Question: What type of tax is indicated in the document, personal property or real estate?
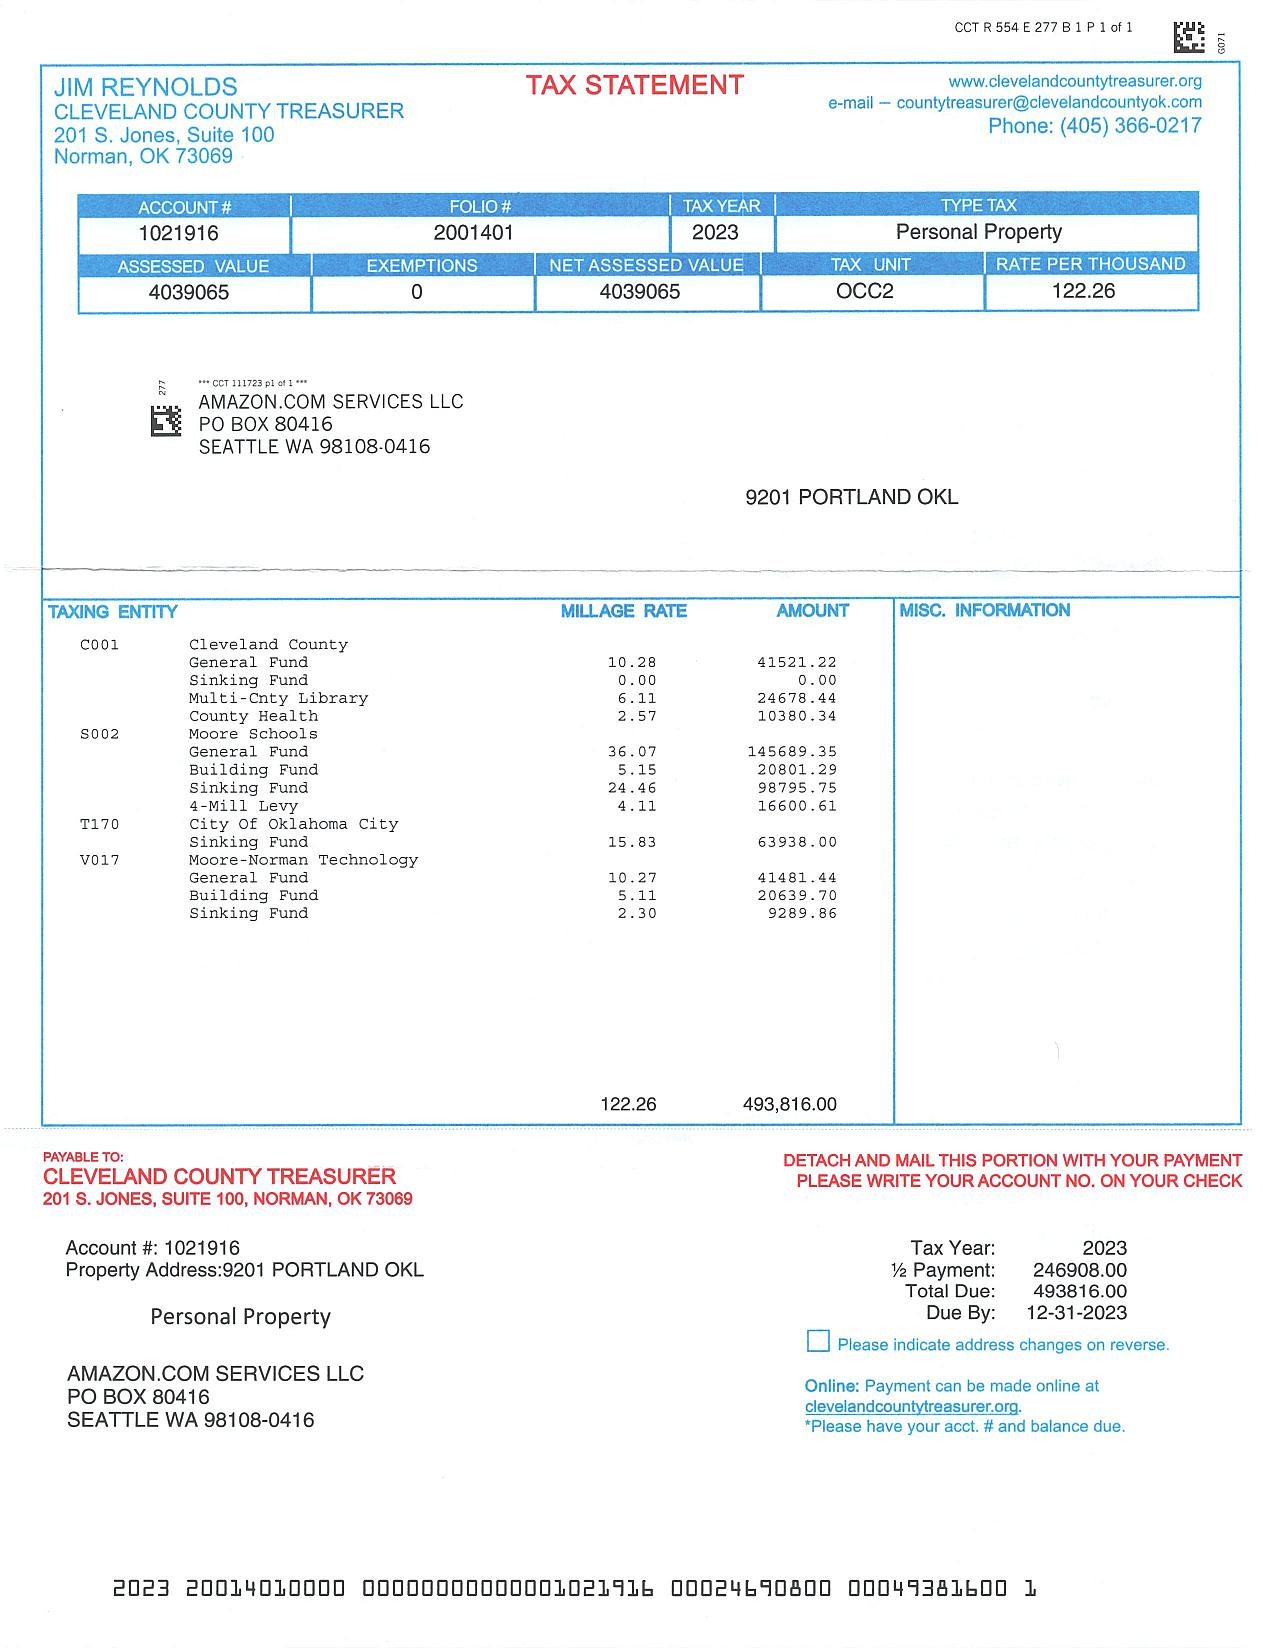
Answer: "Personal Property"